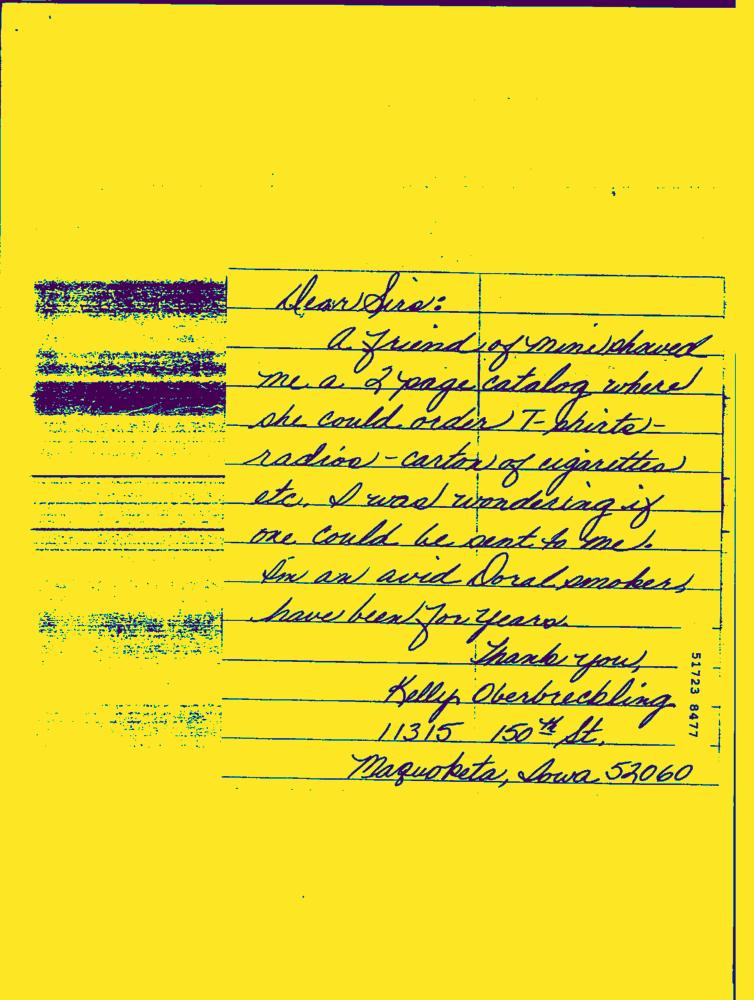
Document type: Hand-Written